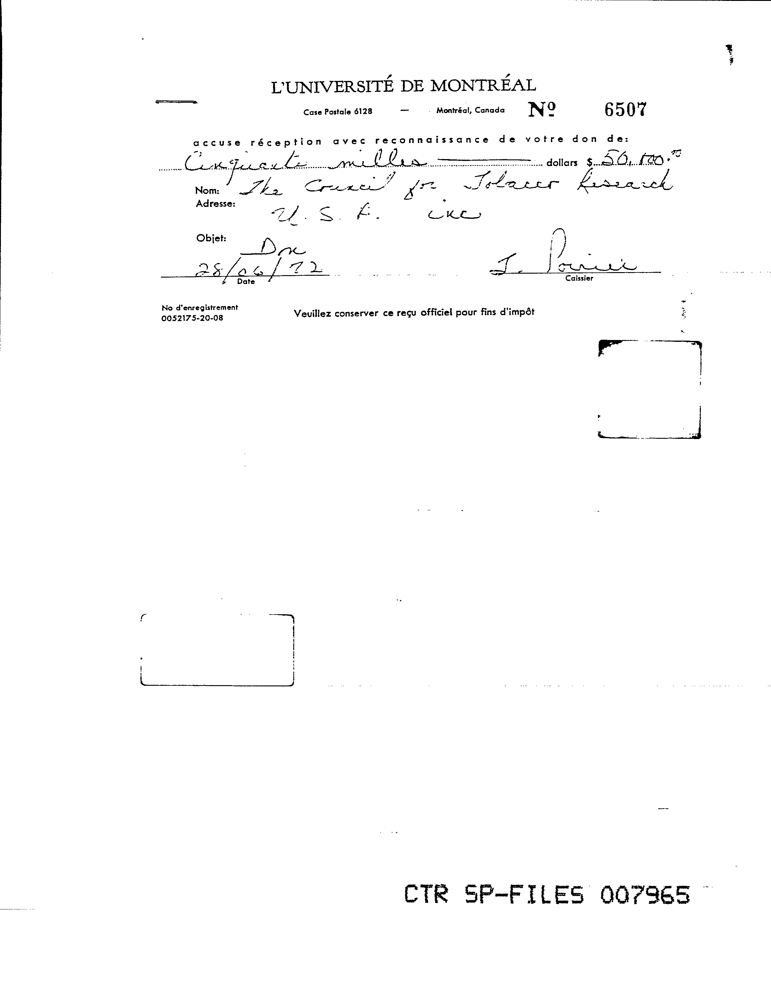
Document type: Invoice